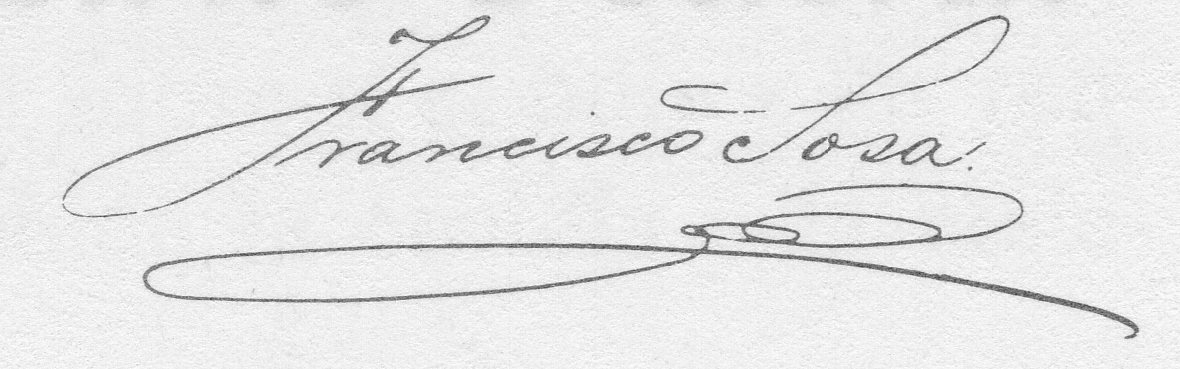
Signature of: francisco sosa escalante